Question: What jurisdiction, city, or county is the document associated with?
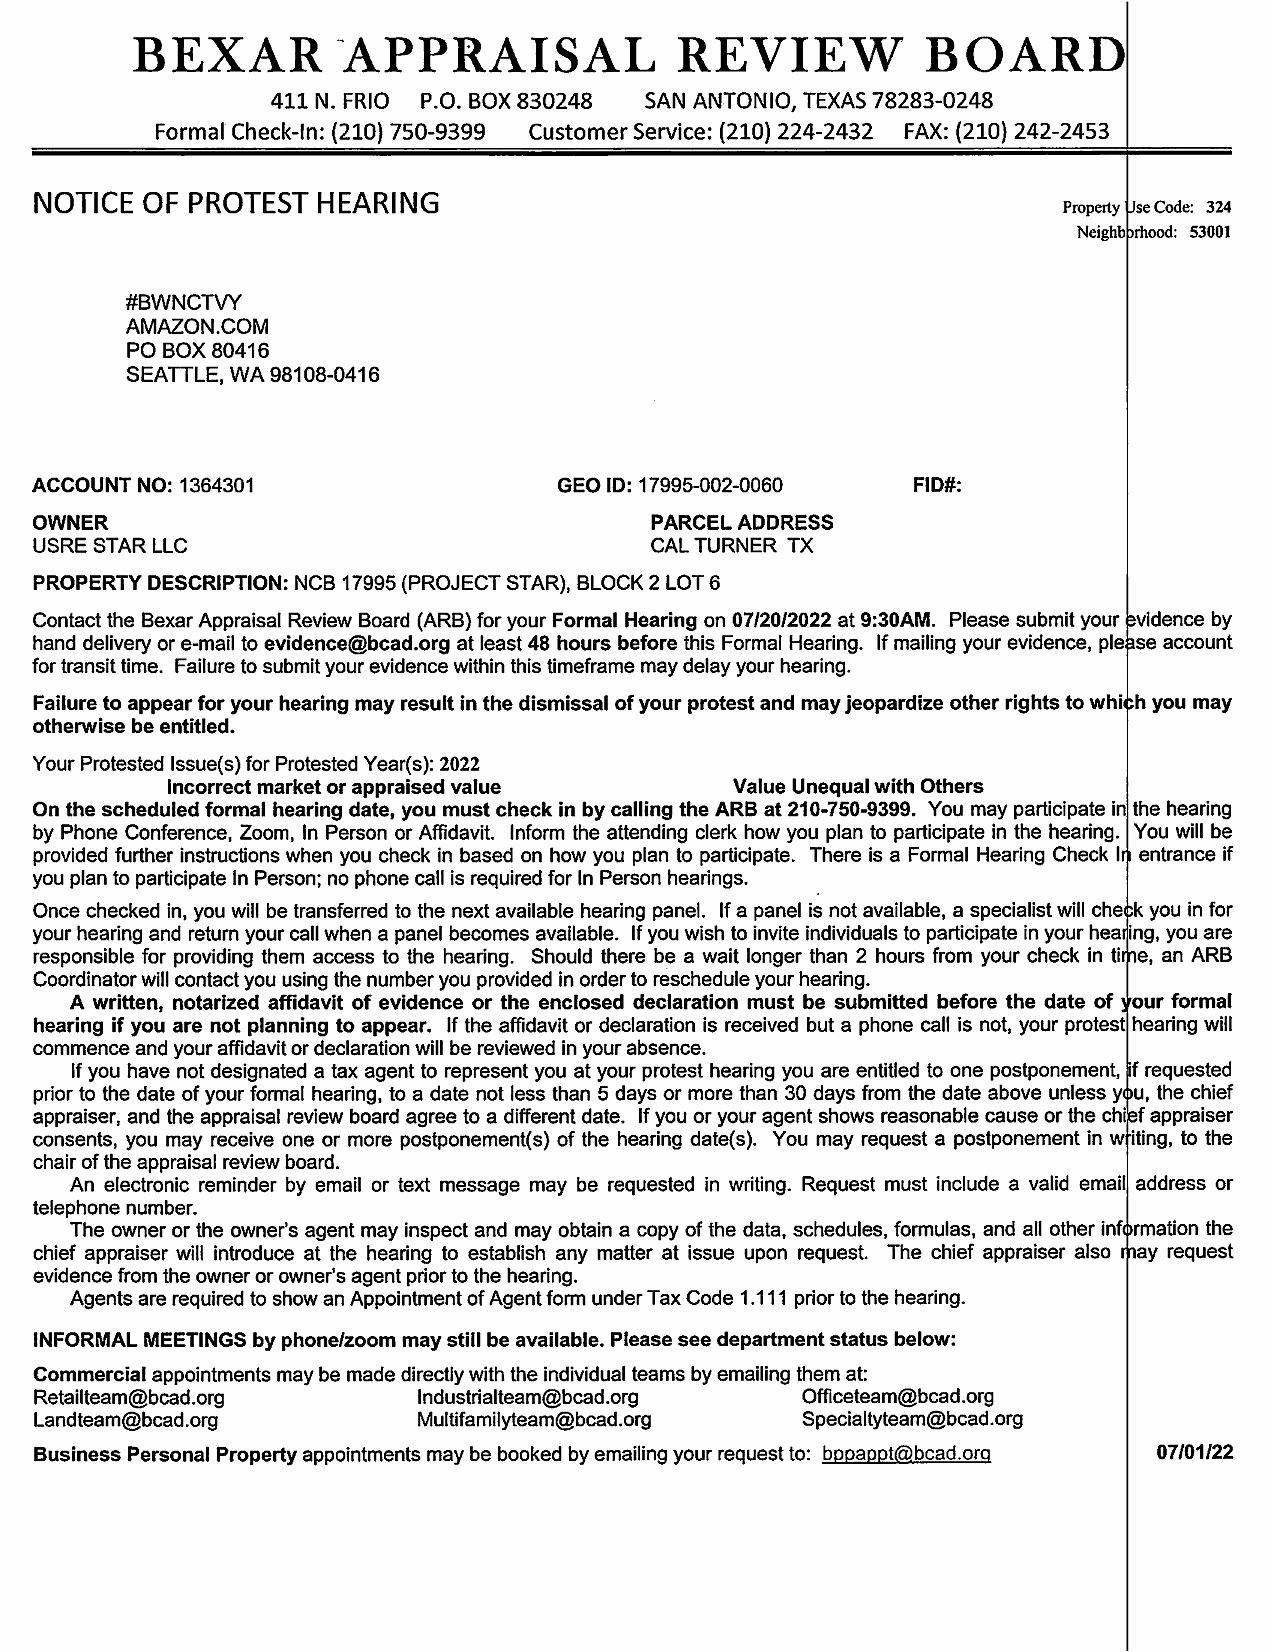
Answer: "San Antonio"